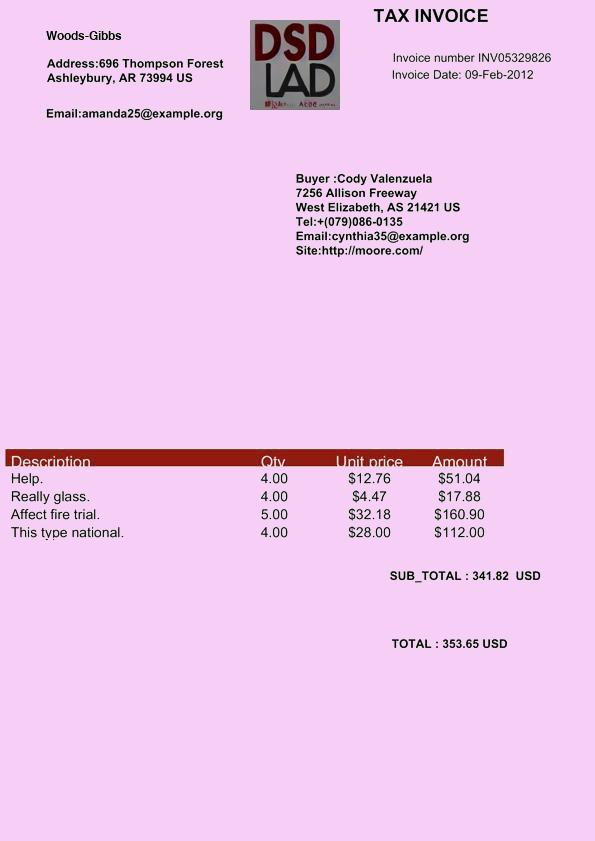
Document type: Invoice